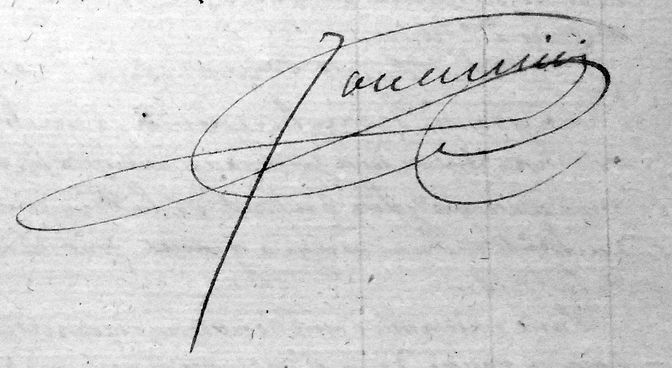
Signature of: jean baptiste françois rené jouannin